Patient: Male, age 32
A 32-year-old man presented to the Emergency Department (ED) of Hospital Regional Lambayeque in Peru on July 21, 2019. He had been diagnosed with diabetes mellitus (type 2) two years before, but he did not follow treatment because of financial reasons. He denied risky sexual behavior, smoking, alcoholism, or any previous infectious disease. Furthermore, he denied weight loss, cough, hemoptysis, sweating, diarrhea or constipation. Thirty days before admission, he reported mild colicky hypogastric pain, without irradiation. One week before admission, abdominal pain turned to severe, diffuse, and persistent; and anorexia, general malaise, and premature abdominal fullness after meals were added. Three days before admission, fever and vomiting started.
At admission, remarkable basic hematology and biochemistry were leukocytosis (15 200/muL), lymphopenia (608/muL), hypoalbuminemia (2.9 g/dL), and a glycated hemoglobin of 6.8 mg/dL. Serologies for human immunodeficiency virus (HIV), human T-lymphotropic virus type 1 (HTLV-1), hepatitis B and C, and rapid plasma reagin/Venereal Disease Research Laboratory (RPR/VDRL), were negative. A chest x-ray (CxR) was normal. An abdominal ultrasound showed free fluid (200 ml) in the pelvic cavity associated with inflammatory signs of mesenteric fat in the right iliac fossa. Acute appendicitis was diagnosed and laparotomy was scheduled. The surgical report described: "multiple and widespread adhesions, linitis plastica, carcinomatosis, hard tumors (0.3-0.5 cm) in the peritoneum, short bowels, and cecum, and multiple abscess in both iliac fossae with purulent and foul-smelling secretion" .
 Evolution. One hour after surgery, because of clinical signs of hemodynamic shock, the patient was transferred to the intensive care unit (ICU). At ICU admission the patient was febrile (38.5 C), with hypotension (arterial blood pressure 70/30 mmHg), tachycardia (116 beats per minute), tachypnea (26 breathes per minute) without hypoxia (peripheric saturation 96% in ambient-air). Severe dehydration with cold and mottled skin with prolonged capillary refill time, with sleepiness but respondent to verbal stimulus; the abdomen was distended and painful, with reduced intestinal peristalsis, and the wound (8 cm in length) of the recent surgery was macroscopically in order and percutaneous drainages in both iliac fossa were in place showing serohematic secretion. A broad-spectrum antibiotic therapy (meropenem and metronidazole) was started, together with supportive treatment including vasopressors (noradrenaline) and fluid replacement. After a week of the above-mentioned treatment, the clinical condition of the patient was improved and at the seventh day after the surgery, the patient was transferred from the ICU to another hospital division. Then, the result of the histopathological exams of samples collected during surgery showed: "chronic granulomatous inflammation, granulomas, extensive caseous necrosis and Langhans giant multinucleated cells; Ziehl-Neelsen (ZN) stain for Acid Fast Bacilli (AFB) negative", and a diagnosis of abdominal TB was made ( Figures 1- 3). Based on this result quadruple anti-tuberculous treatment (isoniazid 5 mg/kg, rifampicin 10 mg/kg, ethambutol 20 mg/kg, pyrazinamide 25 mg/kg) was initiated in concordance with Peruvian and international guidelines.  ,   Subsequently, the diagnosis was confirmed by a polymerase-chain reaction (PCR) for Mycobacterium tuberculosis in peritoneal fluid . The tuberculin skin test (Mantoux or PPD test) was negative. Serial ZN smears for AFB in urine, sputum, secretion of both pelvic drains, were negative; adenosine deaminase test in peritoneal fluid 292.7 U/L (reference value < 40 U/L). Blood cultures, and cultures for common pathogens, fungi, and M. tuberculosis in urine and peritoneal fluid were negative. Before discharge, the patient was evaluated by an oncologist who suggested some other exams: serum tumor markers (CEA, CA 125, AFP, CA19.9, beta-HCG), esophagogastroduodenoscopy, and colonoscopy with ileoscopy, all of which were within normal ranges. In addition, contrast-enhanced chest-abdomen-pelvis computed tomography (CT) and magnetic resonance imaging (MRI) showed "multiple nodular implants in spleen, gut, and peritoneal cavity; but no hepatosplenomegaly or abnormal lymph nodes enlargement" ( Figure 4). One week after the start of the antituberculosis treatment, the patient was discharged from hospital because of clinical improvement.
Keywords: acute abdomen, cancer, gastrointestinal tuberculosis, neoplasm, tuberculosis, tuberculous peritonitis
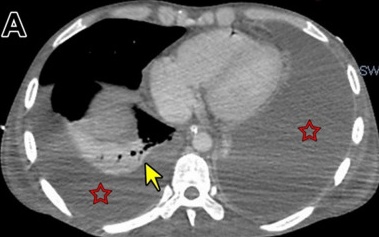